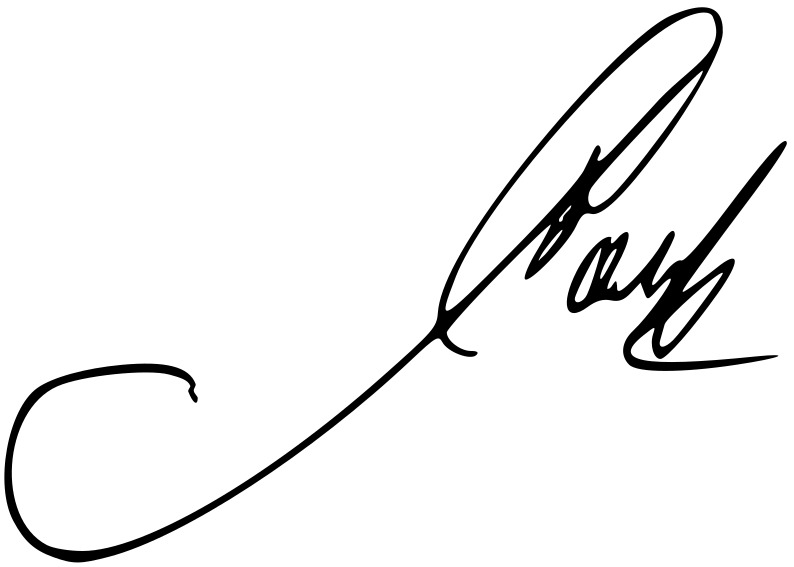
Signature of: aleksandr solzhenitsyn